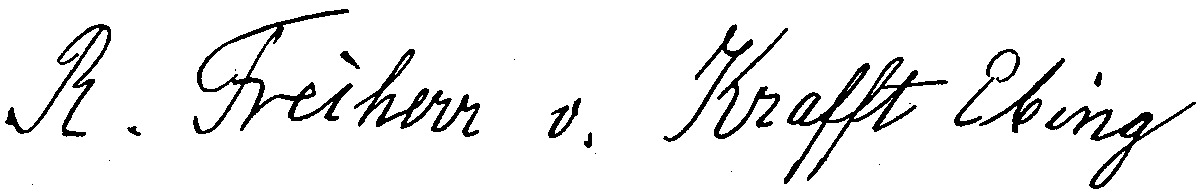
Signature of: richard von krafft ebing